Question: Explain the disease:
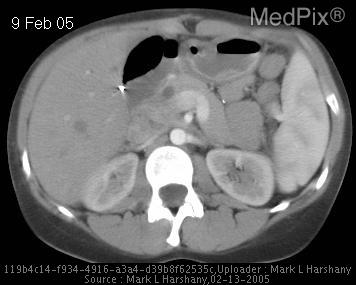
Answer: The disease is discussed as: Internal hernia is an uncommon cause of small bowel obstruction that may be increasing in frequency. Because the clinical diagnosis of internal hernia is difficult, imaging studies such as computed tomography (CT) and small bowel follow through play an important role. Transmesenteric hernia is the most common type and is usually related to prior abdominal surgery, especially with creation of a Roux-en-Y anastomosis (eg, liver transplantation, gastric bypass). CT may allow confident diagnosis in most cases.

When the small bowel herniates through a defect in the mesentery or omentum, the herniated bowel is compressed against the abdominal wall, with no overlying omental fat in most cases and at most levels of anatomic section through the herniated bowel. The herniated bowel tends to appear clustered and lies outside the colon, a reversal of the normal anatomic arrangement. As a result, the adjacent colon is displaced centrally (eg, transverse colon displaced dorsally, ascending colon displaced medially). There will be some degree of compression, crowding, displacement, and obstruction of both the bowel and blood vessels.

The herniated bowel may also twist within the hernia sac, which results in volvulus and a predisposition to bowel ischemia. Twisting of the mesenteric vessels, or the whirl sign, or twisting of the bowel itself is diagnostic of volvulus, and engorged blood vessels, mesenteric ascites, and bowel wall thickening suggest bowel ischemia.

CT signs most suggestive of transmesenteric hernia are those that depict the abnormal cluster of bowel loops along the periphery of the peritoneal cavity and lack of omental fat covering the clustered small bowel.